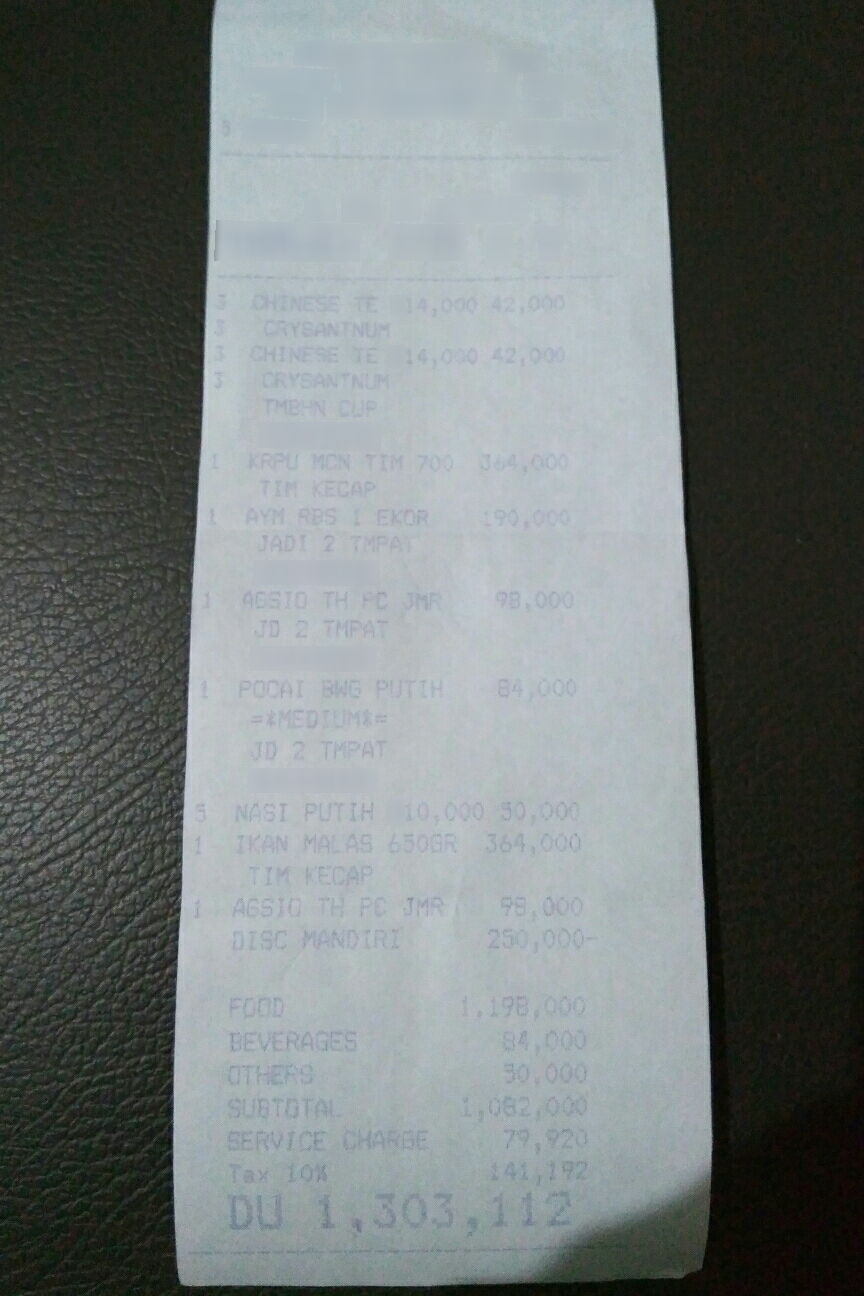
Number of items: 11
Subtotal: 1,082,000
Service charge: 79,920
Tax: 141,192
Other charges: 1.198.000 84,000 30.000
Total: 1,303,112
OCR text regions:
text: 3
text: CHINESE
text: TE
text: 14.000
text: 42,000
text: 3
text: CRYSANTNUM
text: 3
text: CHINESE
text: TE
text: 14,000
text: 42,000
text: 3
text: CRYSANTNUM
text: TMBHN
text: CUP
text: 1
text: KRPU
text: MCN
text: TIM
text: 700
text: 364,000
text: TIM
text: KECAP
text: 1
text: AYM
text: RBS
text: 1
text: EKOR
text: 190.000
text: JADI
text: 2
text: TMPAT
text: 1
text: AGSIO
text: TH
text: PC
text: JMR
text: 98,000
text: JD
text: 2
text: TMPAT
text: 1
text: POCAI
text: BWG
text: PUTIH
text: 84,000
text: =*MEDIUM*=
text: JD
text: 2
text: TMPAT
text: 5
text: NASI
text: PUTIH
text: 50,000
text: 10.000
text: 1
text: IKAN
text: MALAS
text: 650GR
text: 364,000
text: TIM
text: KECAP
text: 1
text: AGSIO
text: TH
text: PC
text: JMR
text: 98.000
text: DISC
text: MANDIRI
text: 250,000 -
text: FOOD
text: 1.198.000
text: BEVERAGES
text: 84,000
text: OTHERS
text: 30.000
text: SUBTOTAL
text: 1,082,000
text: SERVICE
text: CHARGE
text: 79,920
text: Tax
text: 10%
text: 141,192
text: DU
text: 1,303,112